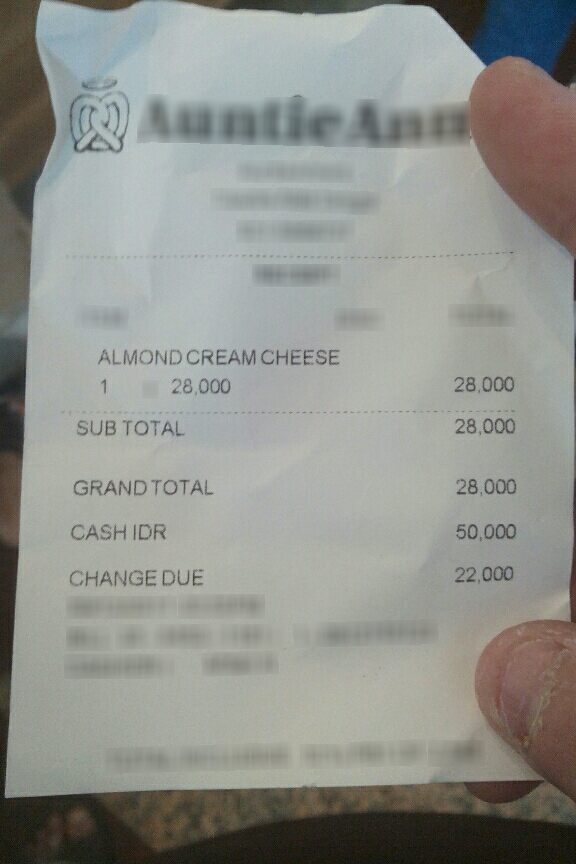
Number of items: 4
Subtotal: 28,000
Total: 28,000
OCR text regions:
text: GRAND TOTAL
text: 28,000
text: CASH IDR
text: 50,000
text: CHANGE DUE
text: 22,000
text: ALMOND CREAM CHEESE
text: 28,000
text: 1
text: 28,000
text: SUB TOTAL
text: 28,000